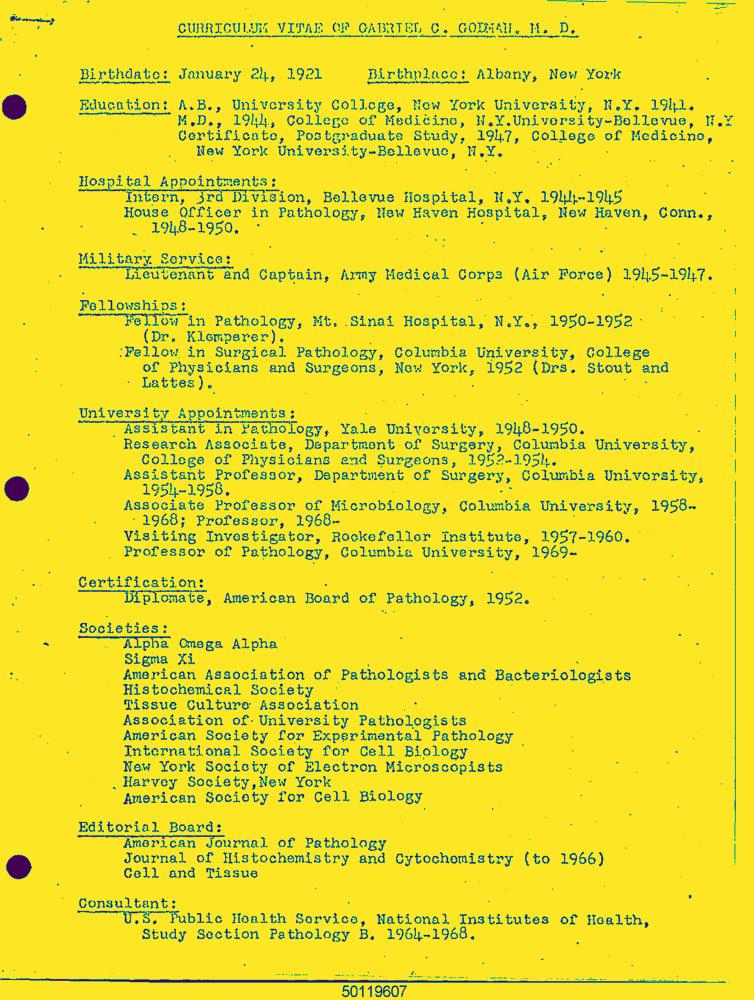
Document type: Resume-Doc